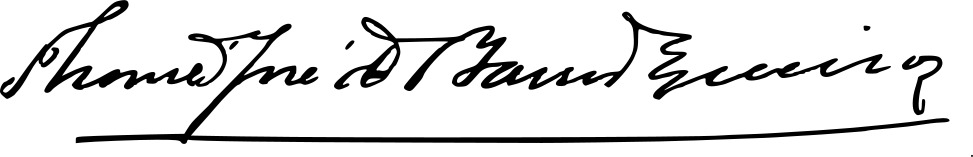
Signature of: tomé de barros queirós